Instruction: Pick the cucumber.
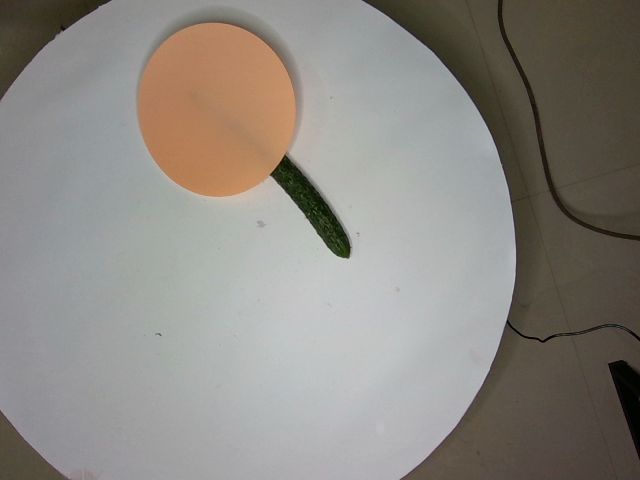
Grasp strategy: vertical